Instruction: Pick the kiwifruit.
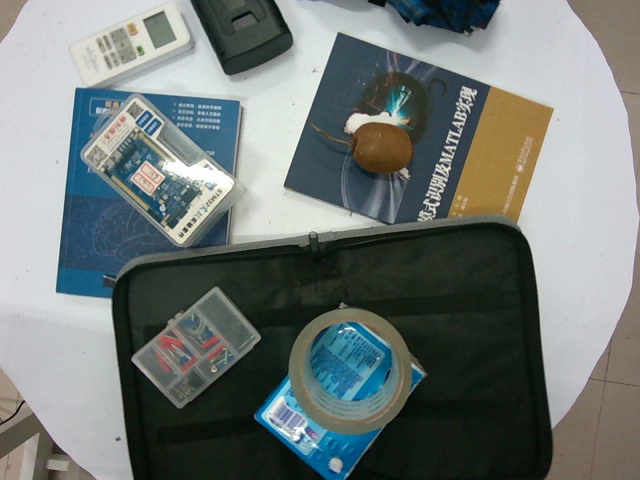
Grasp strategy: vertical